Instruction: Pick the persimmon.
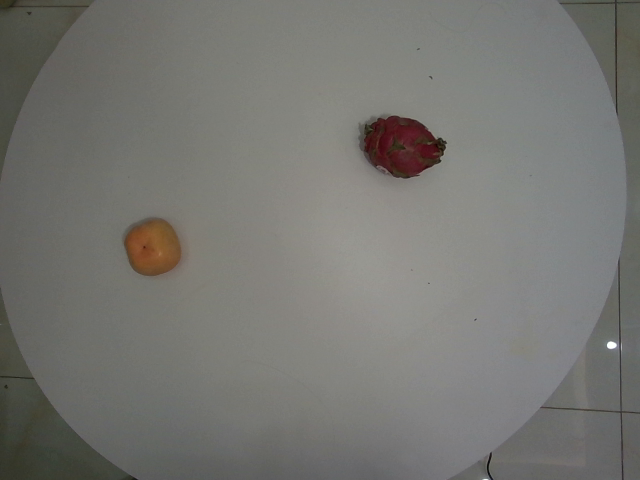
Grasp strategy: vertical